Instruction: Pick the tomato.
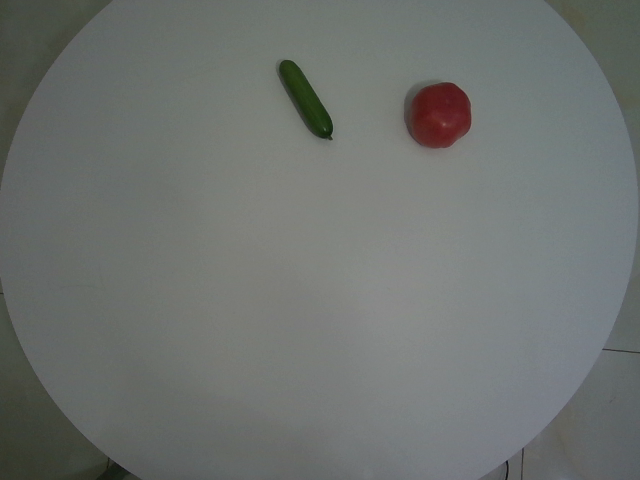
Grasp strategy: vertical